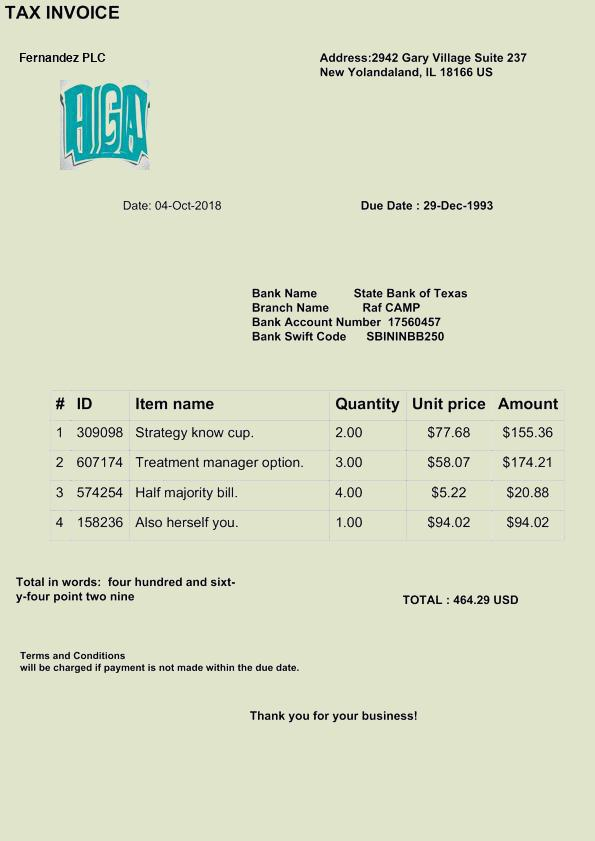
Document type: Invoice